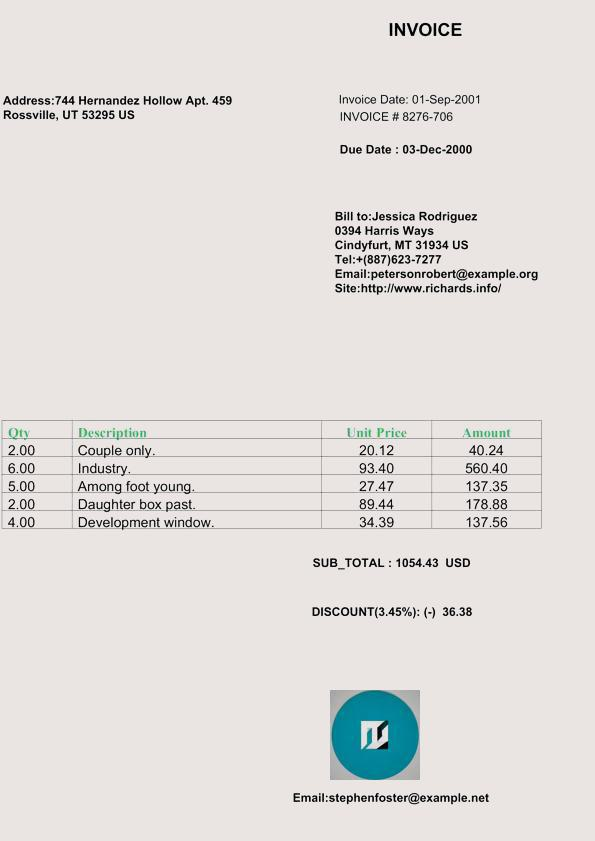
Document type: Invoice